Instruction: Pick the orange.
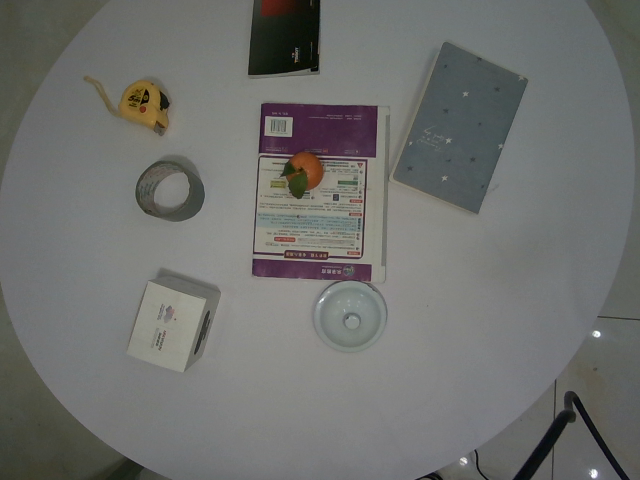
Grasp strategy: vertical